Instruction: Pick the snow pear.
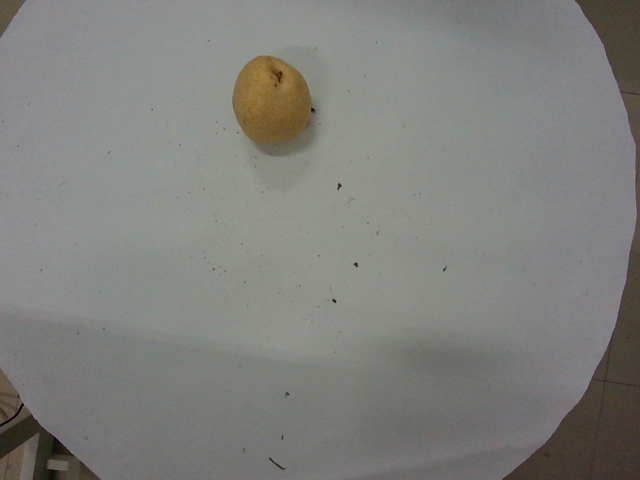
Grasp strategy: vertical